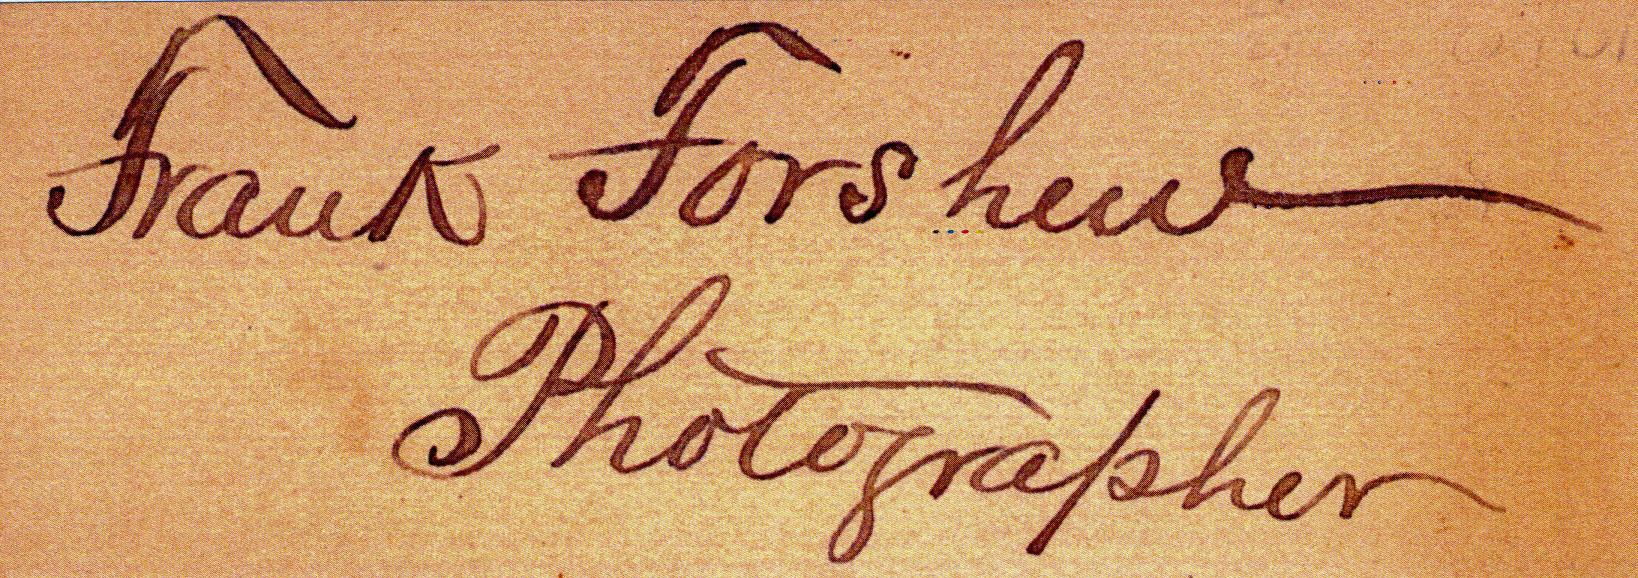
Signature of: francis forshew